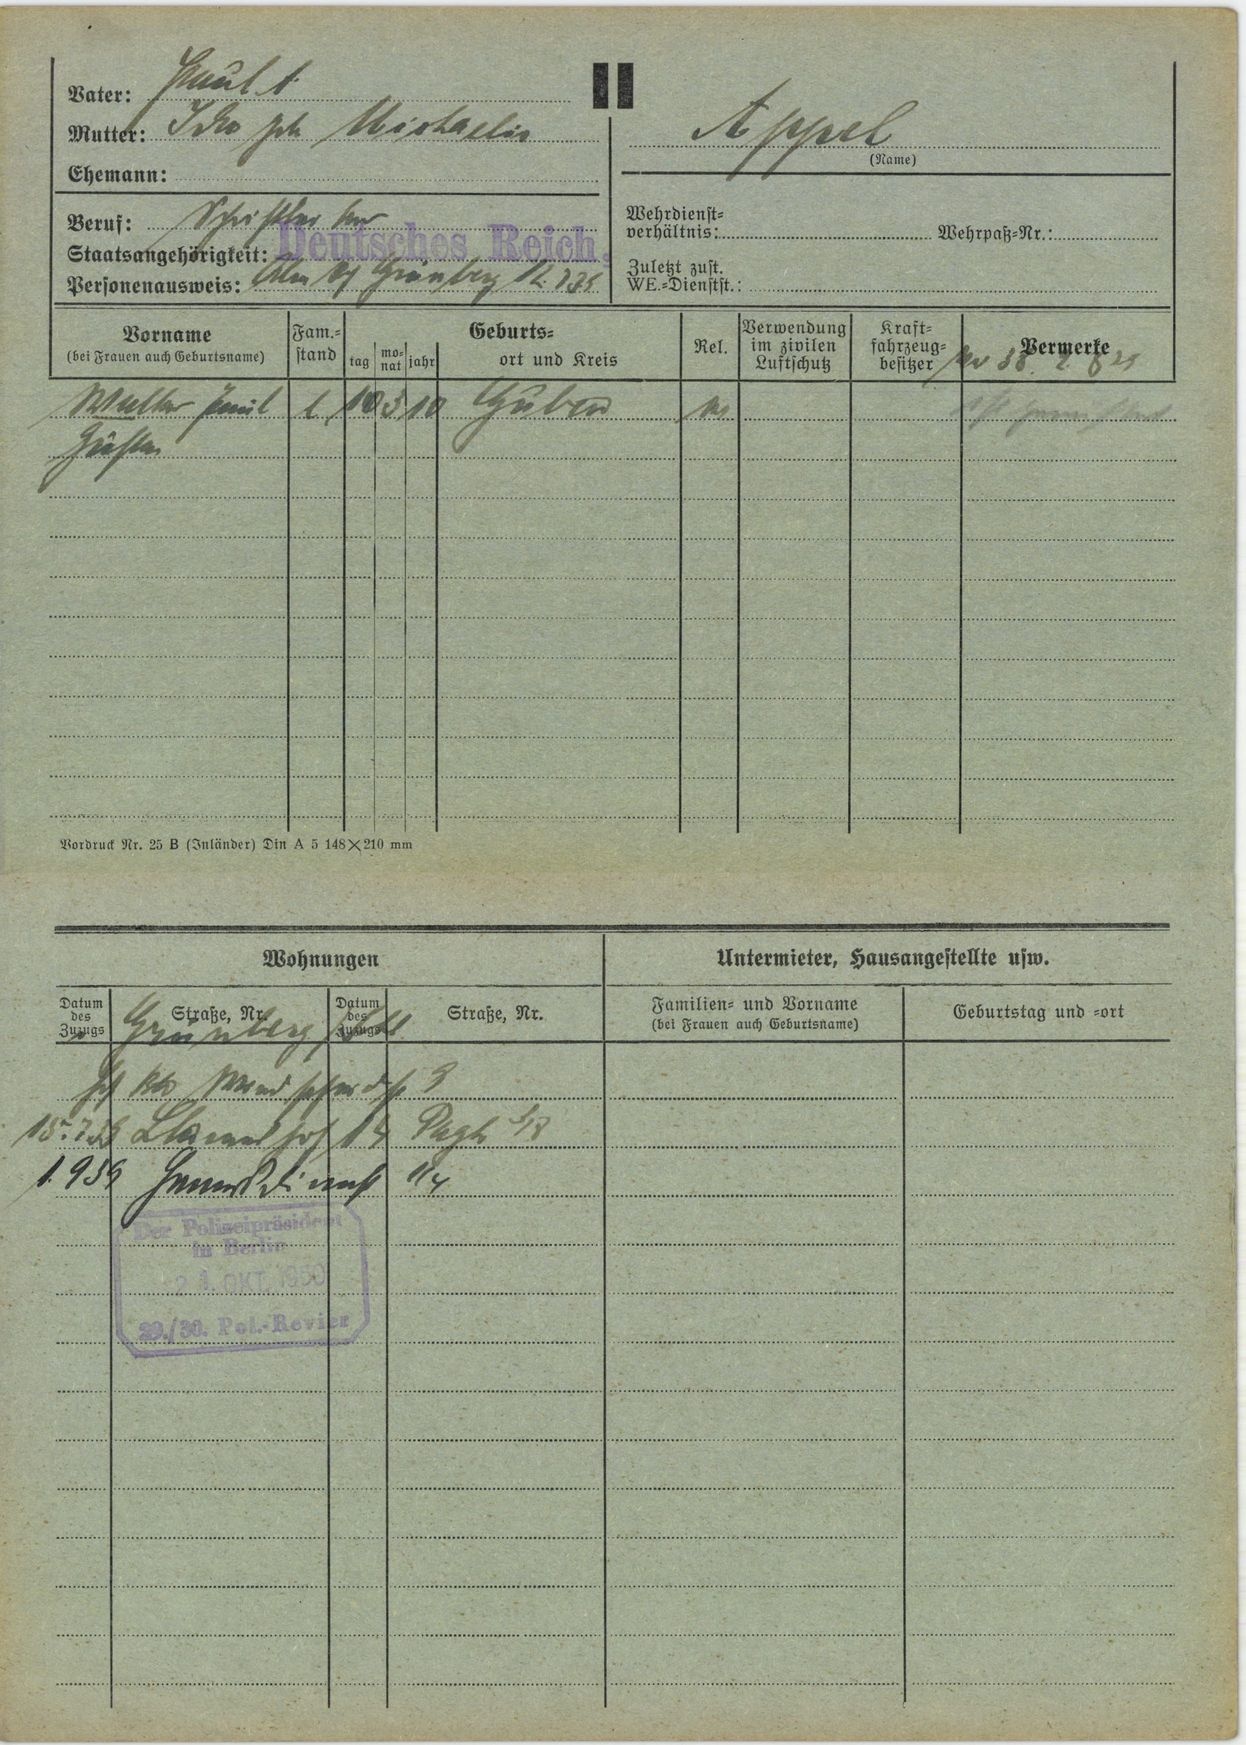
Appel